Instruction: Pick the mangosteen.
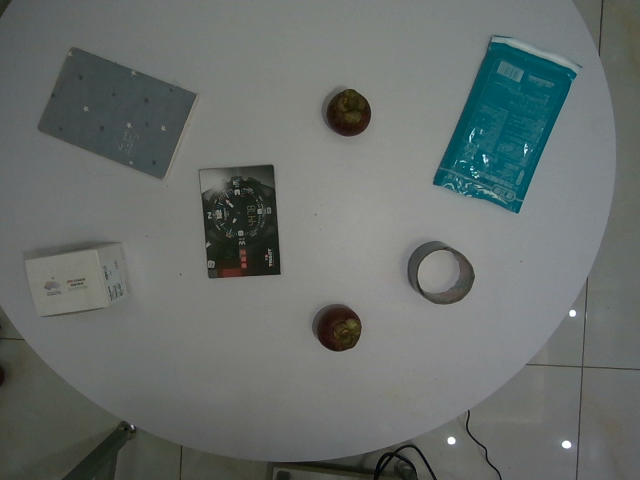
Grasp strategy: vertical